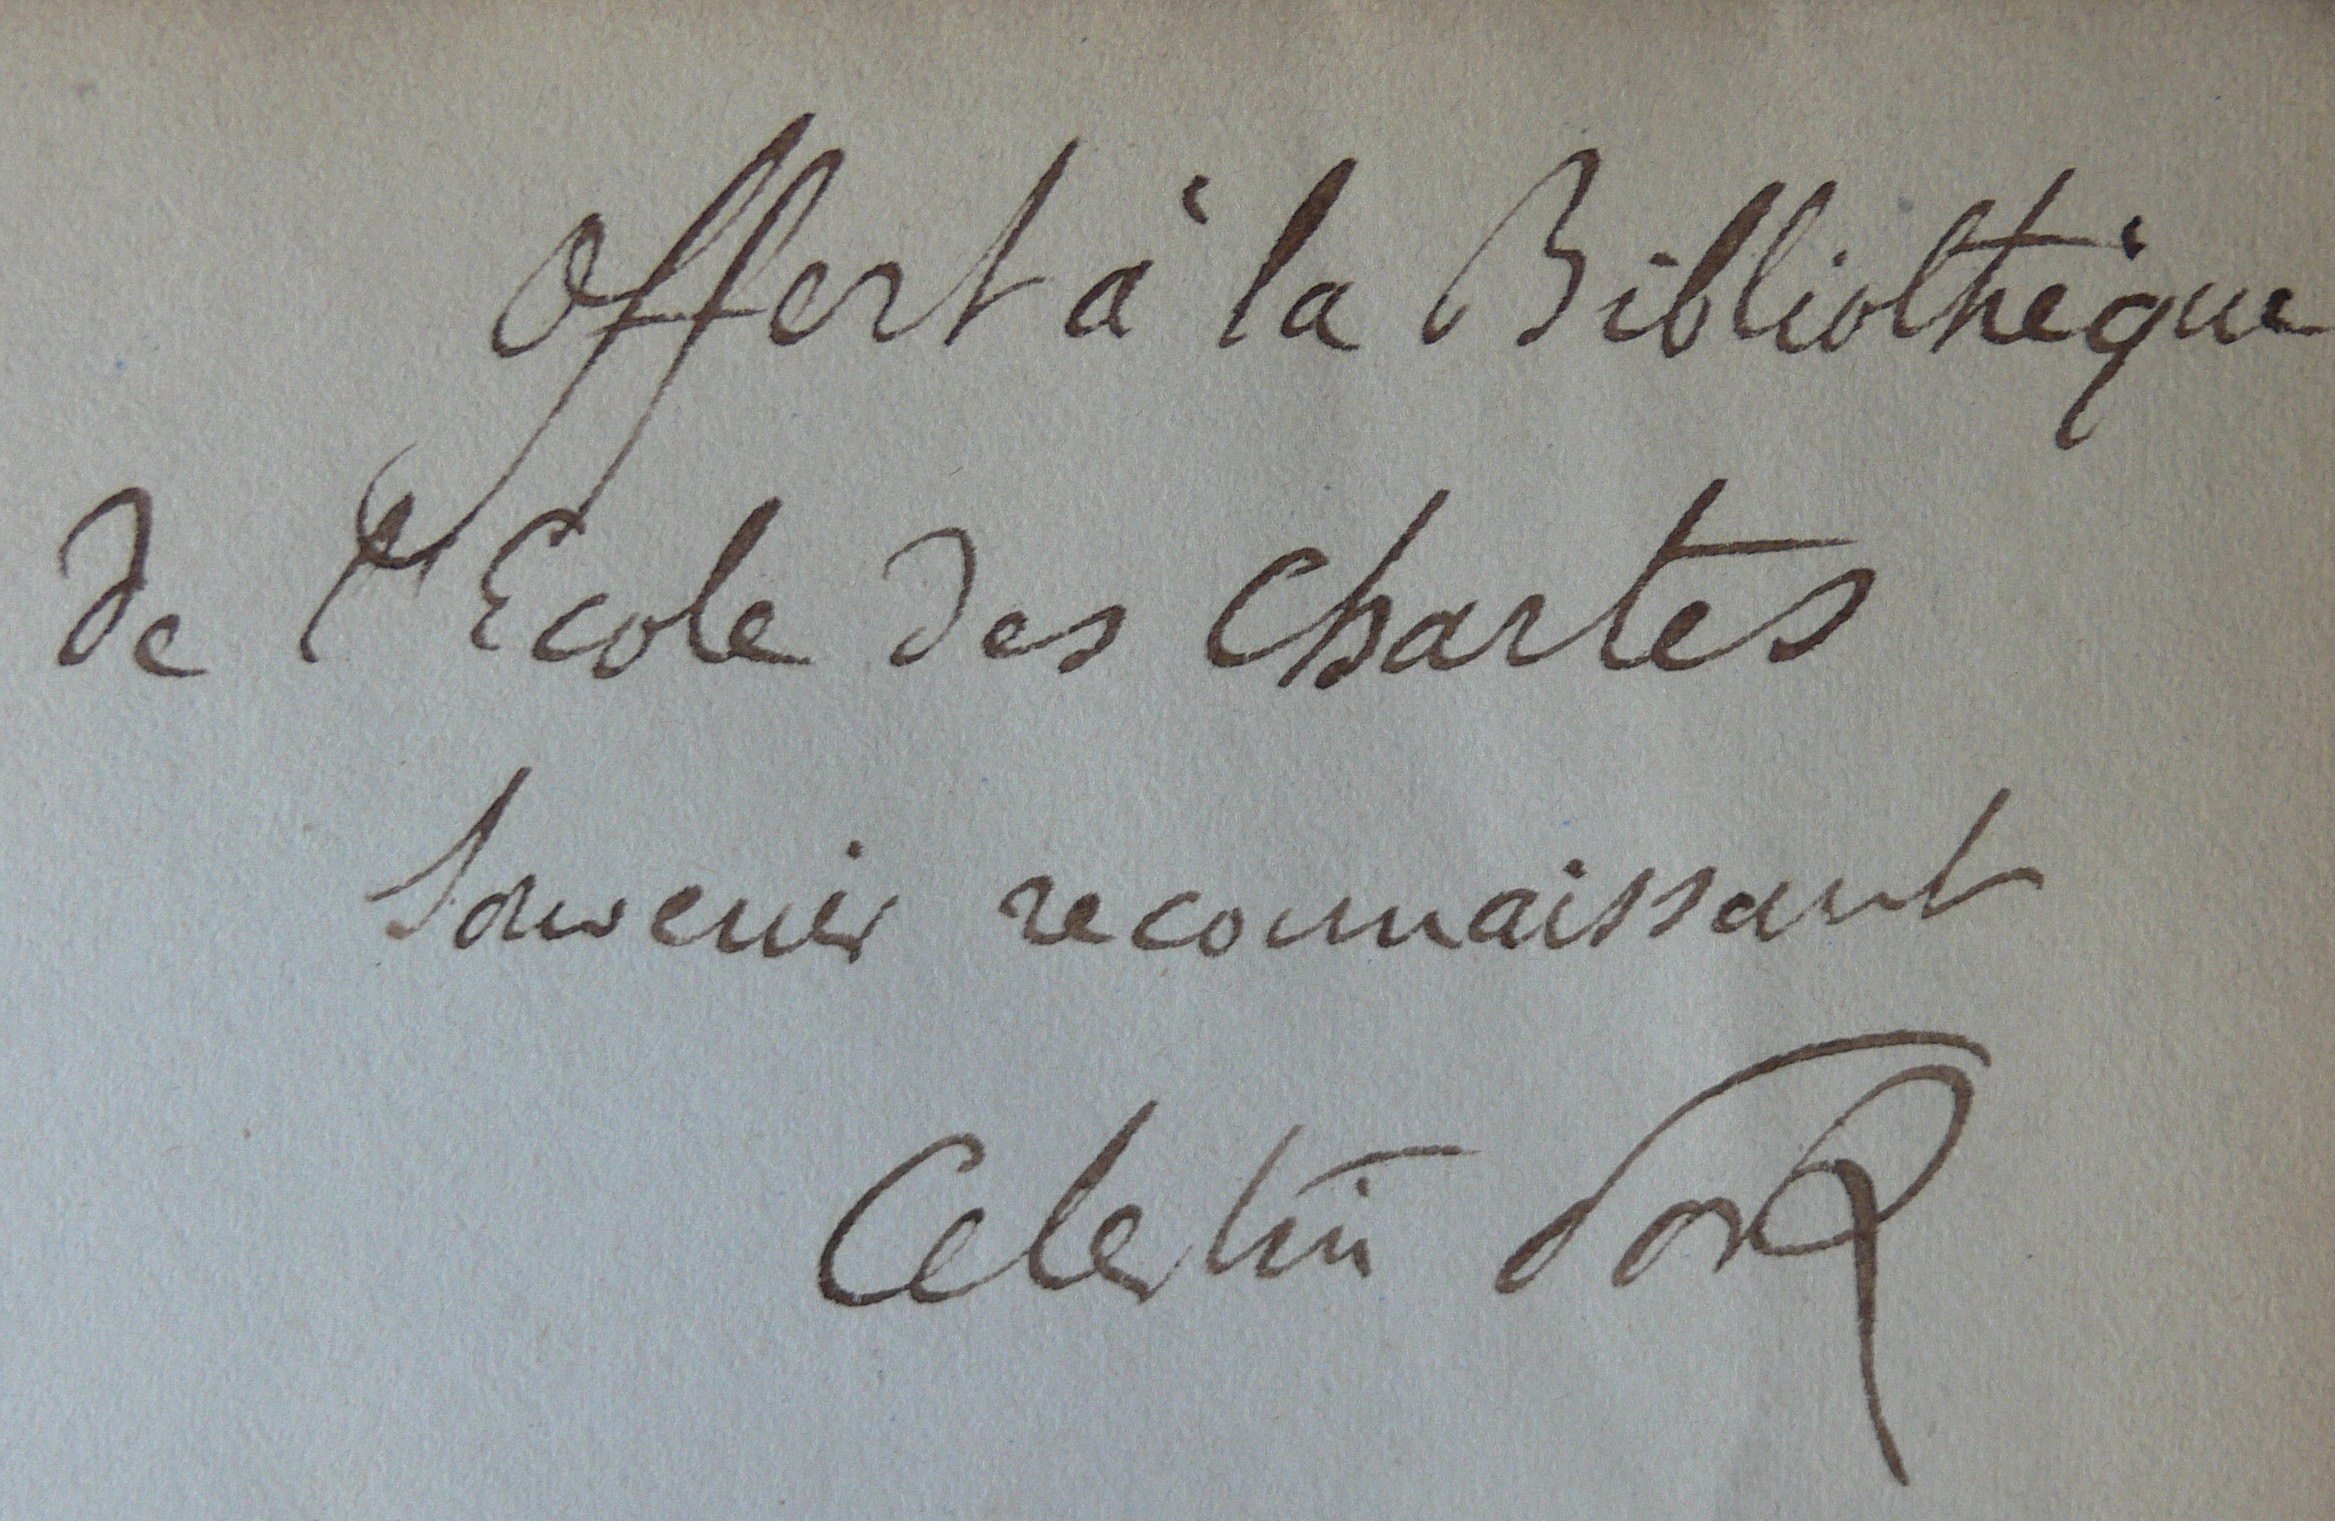
Signature of: célestin port